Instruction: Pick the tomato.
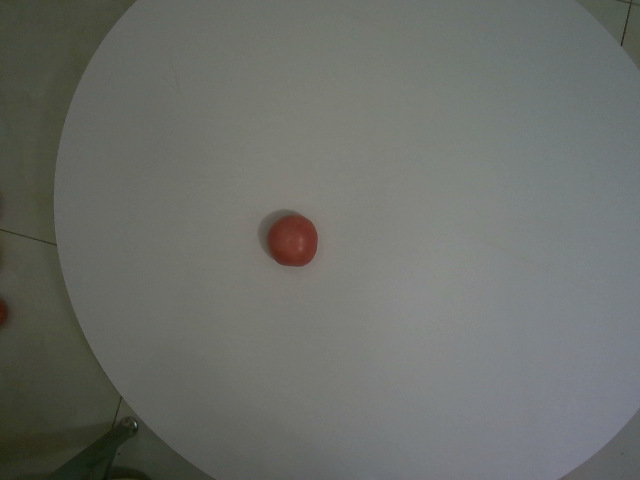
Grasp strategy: vertical